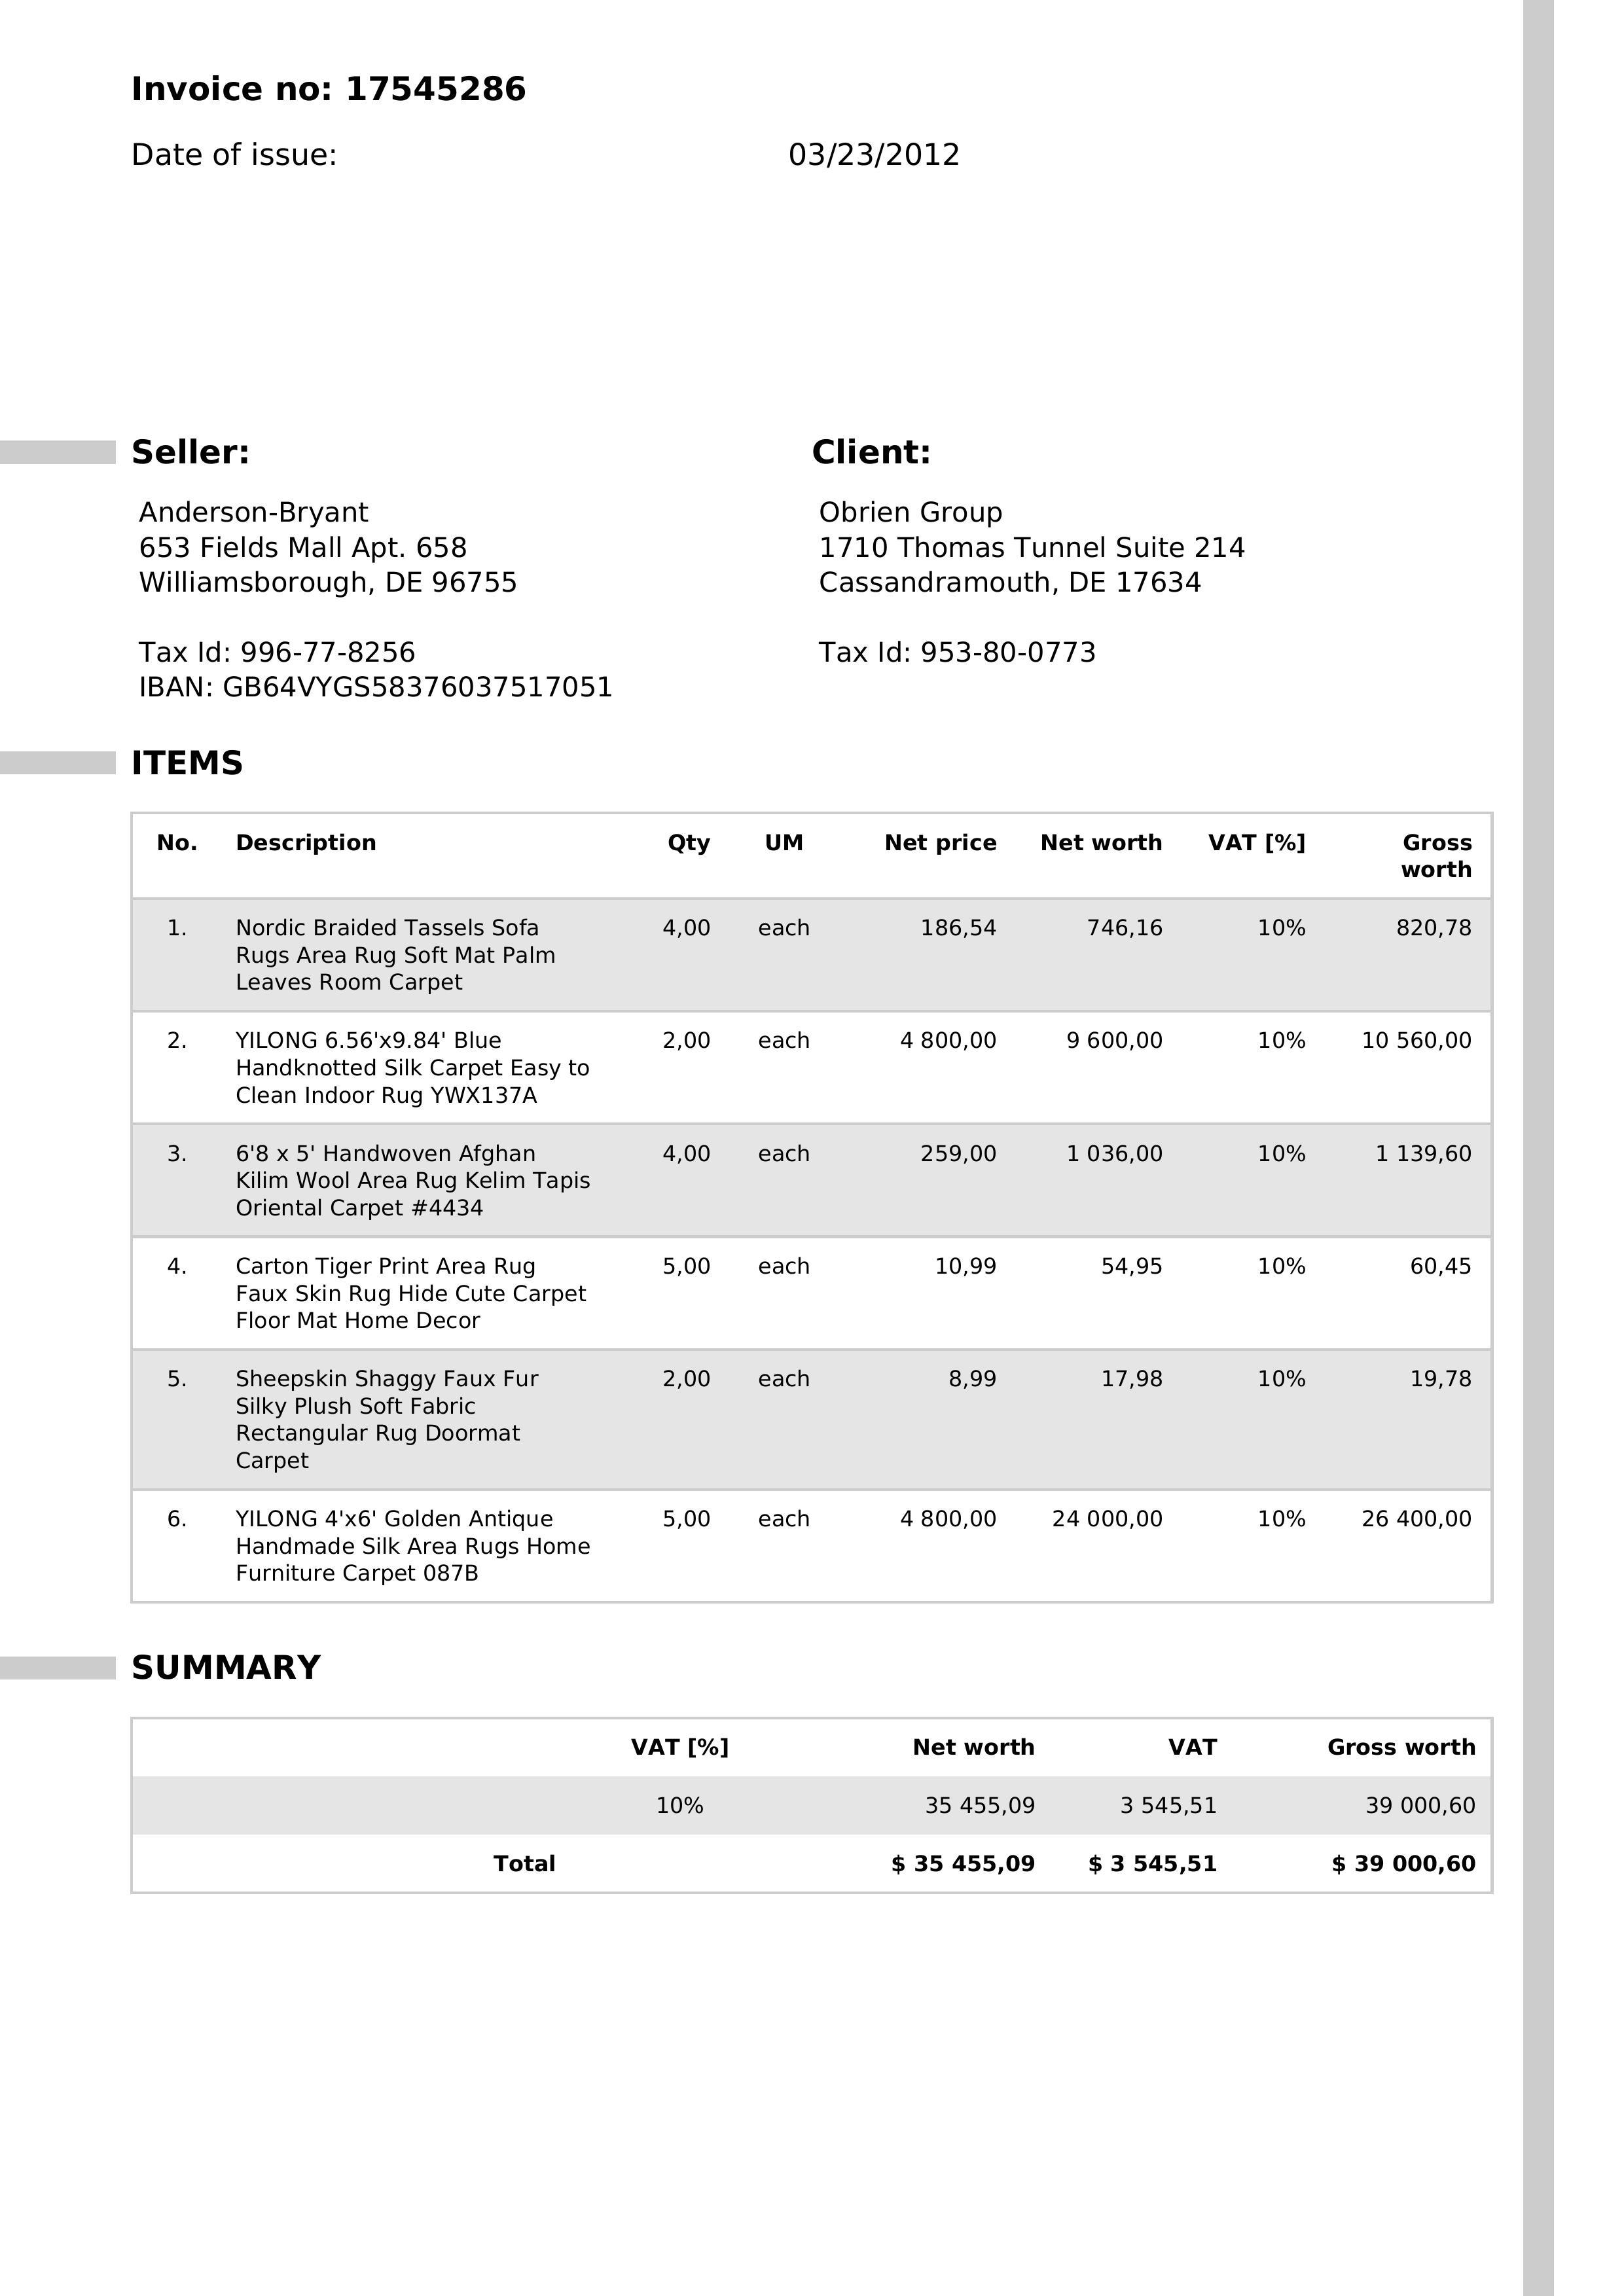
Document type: Invoice